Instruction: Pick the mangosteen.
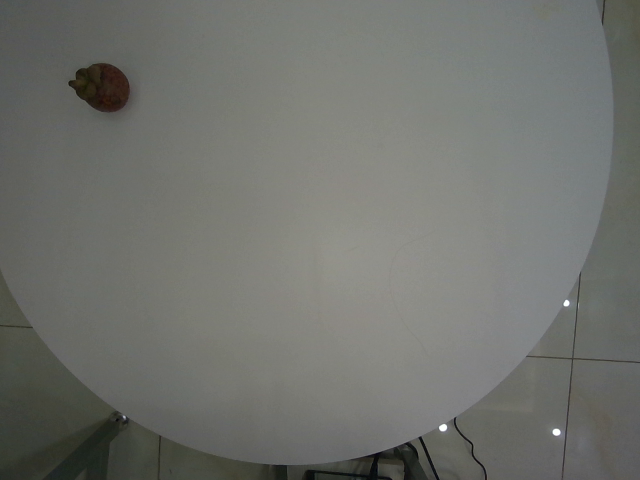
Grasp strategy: vertical